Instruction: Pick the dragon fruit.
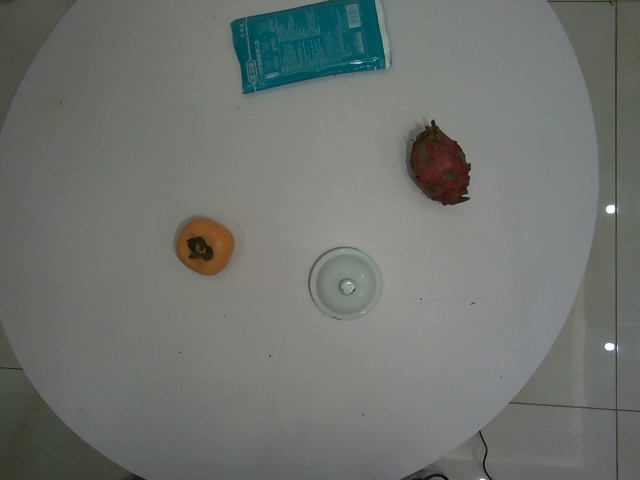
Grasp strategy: vertical